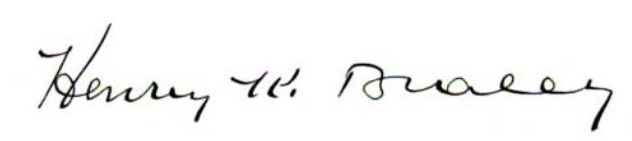
Signature of: henry k braley